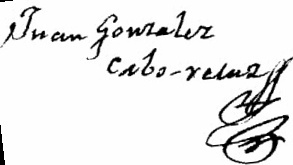
Signature of: juan gonzález cabo reluz